Question: What is the main concern?
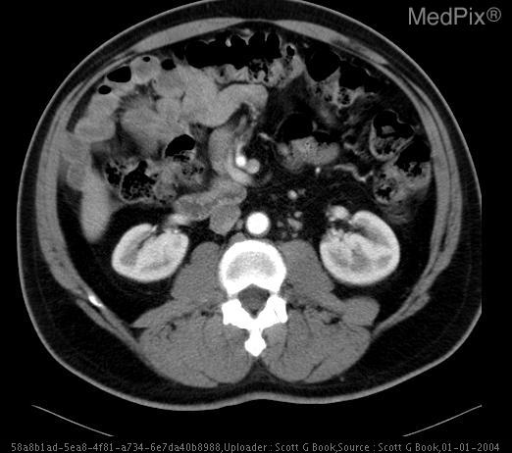
Answer: The findings suggest Midgut malrotation with duodenum failing to cross midline and small bowel in right abdomen. Cecum in lower mid-right abdomen. Abnormal position of SMV/SMA. Inflammatory changes surrounding cecum and area of appendix with fluid collection.. Arterial phase shows SMA to right of SMV. Small bowel predominates on right and no ascending colon is seen on the right.. The patient might have a history of Several week history of poorly localized abdominal pain..